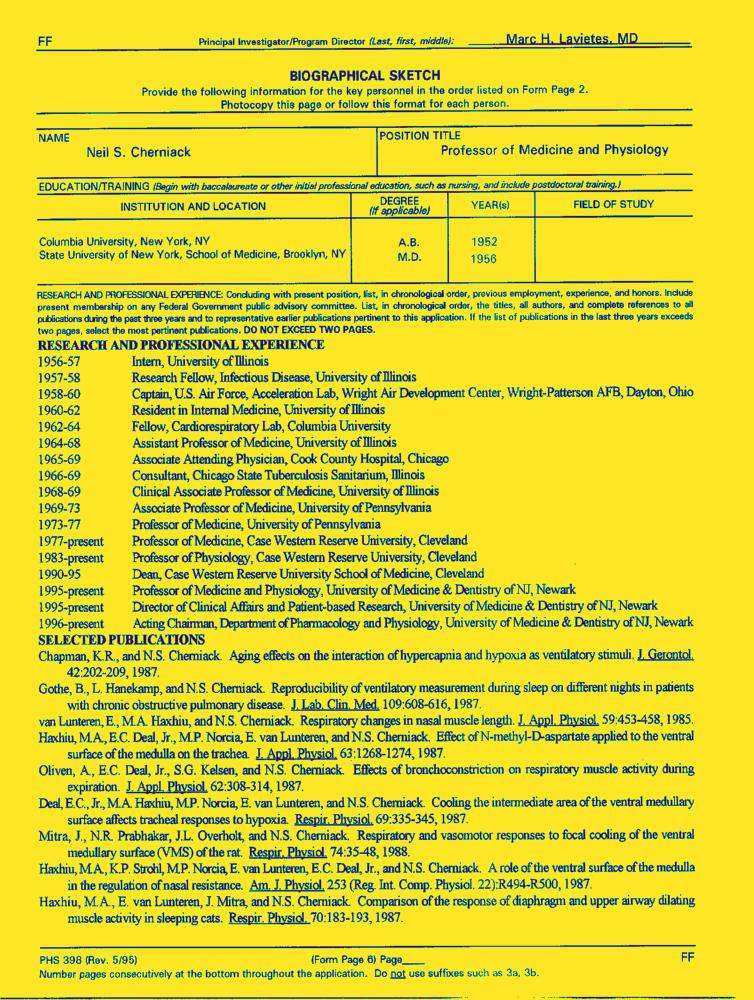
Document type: Resume-Doc